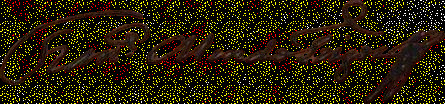
Signature of: francisco mendo trigoso